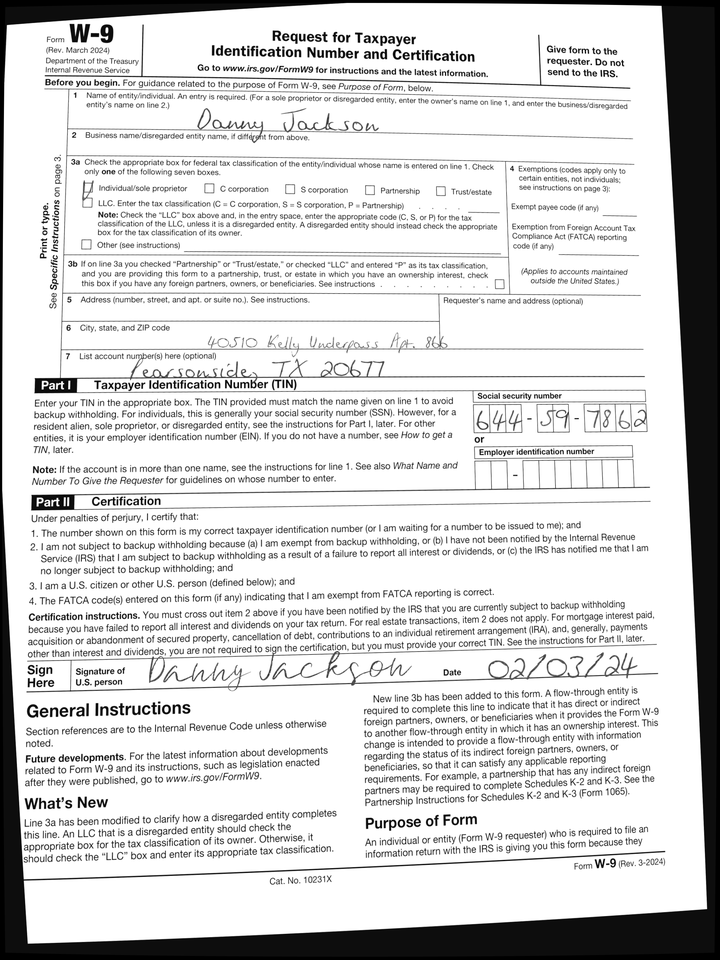
adr1: 40510 Kelly Underpass Apt. 866
adr2: Pearsonside, TX 20677
cbx: yes
ssn: 644597862
enm: Danny Jackson
sdt: 02/03/24